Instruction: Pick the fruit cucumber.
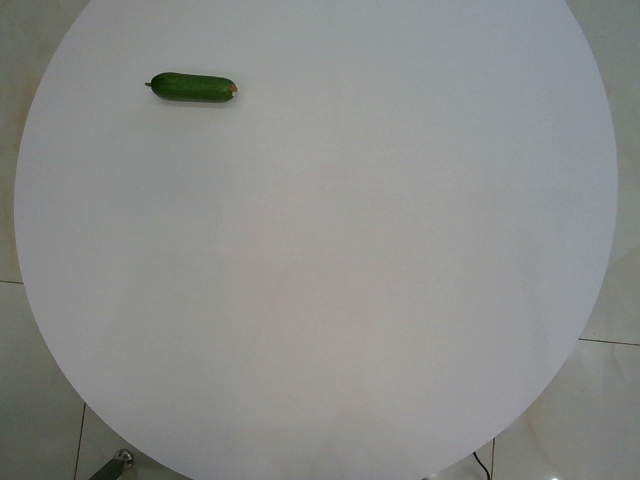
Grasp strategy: vertical